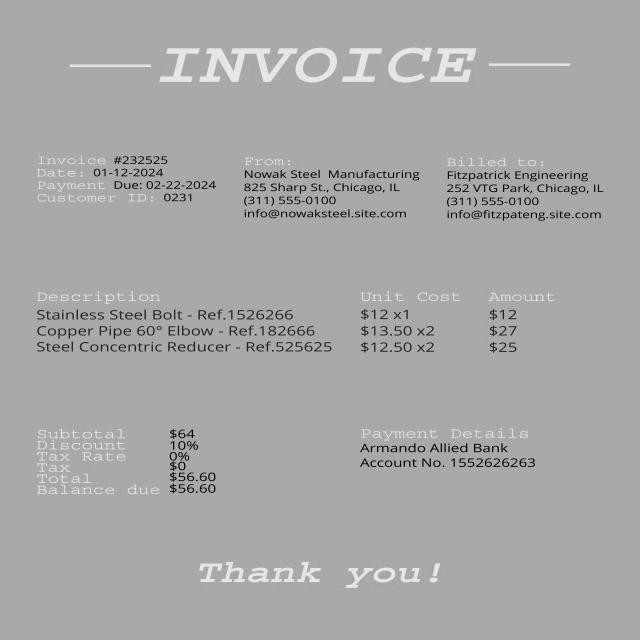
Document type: Invoice